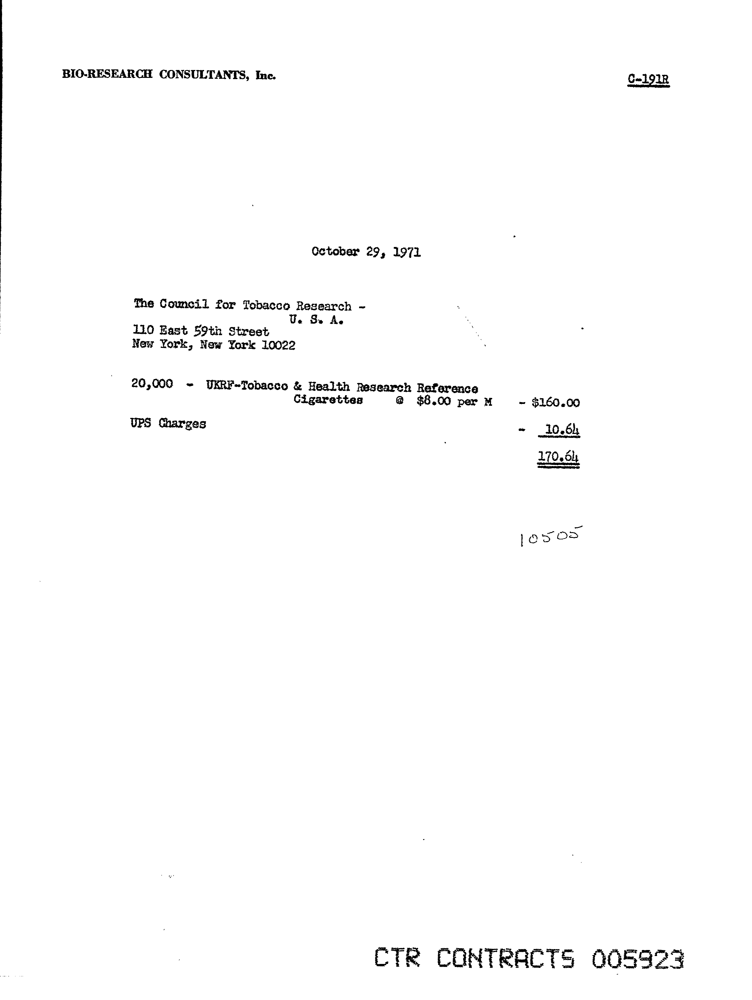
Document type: Invoice